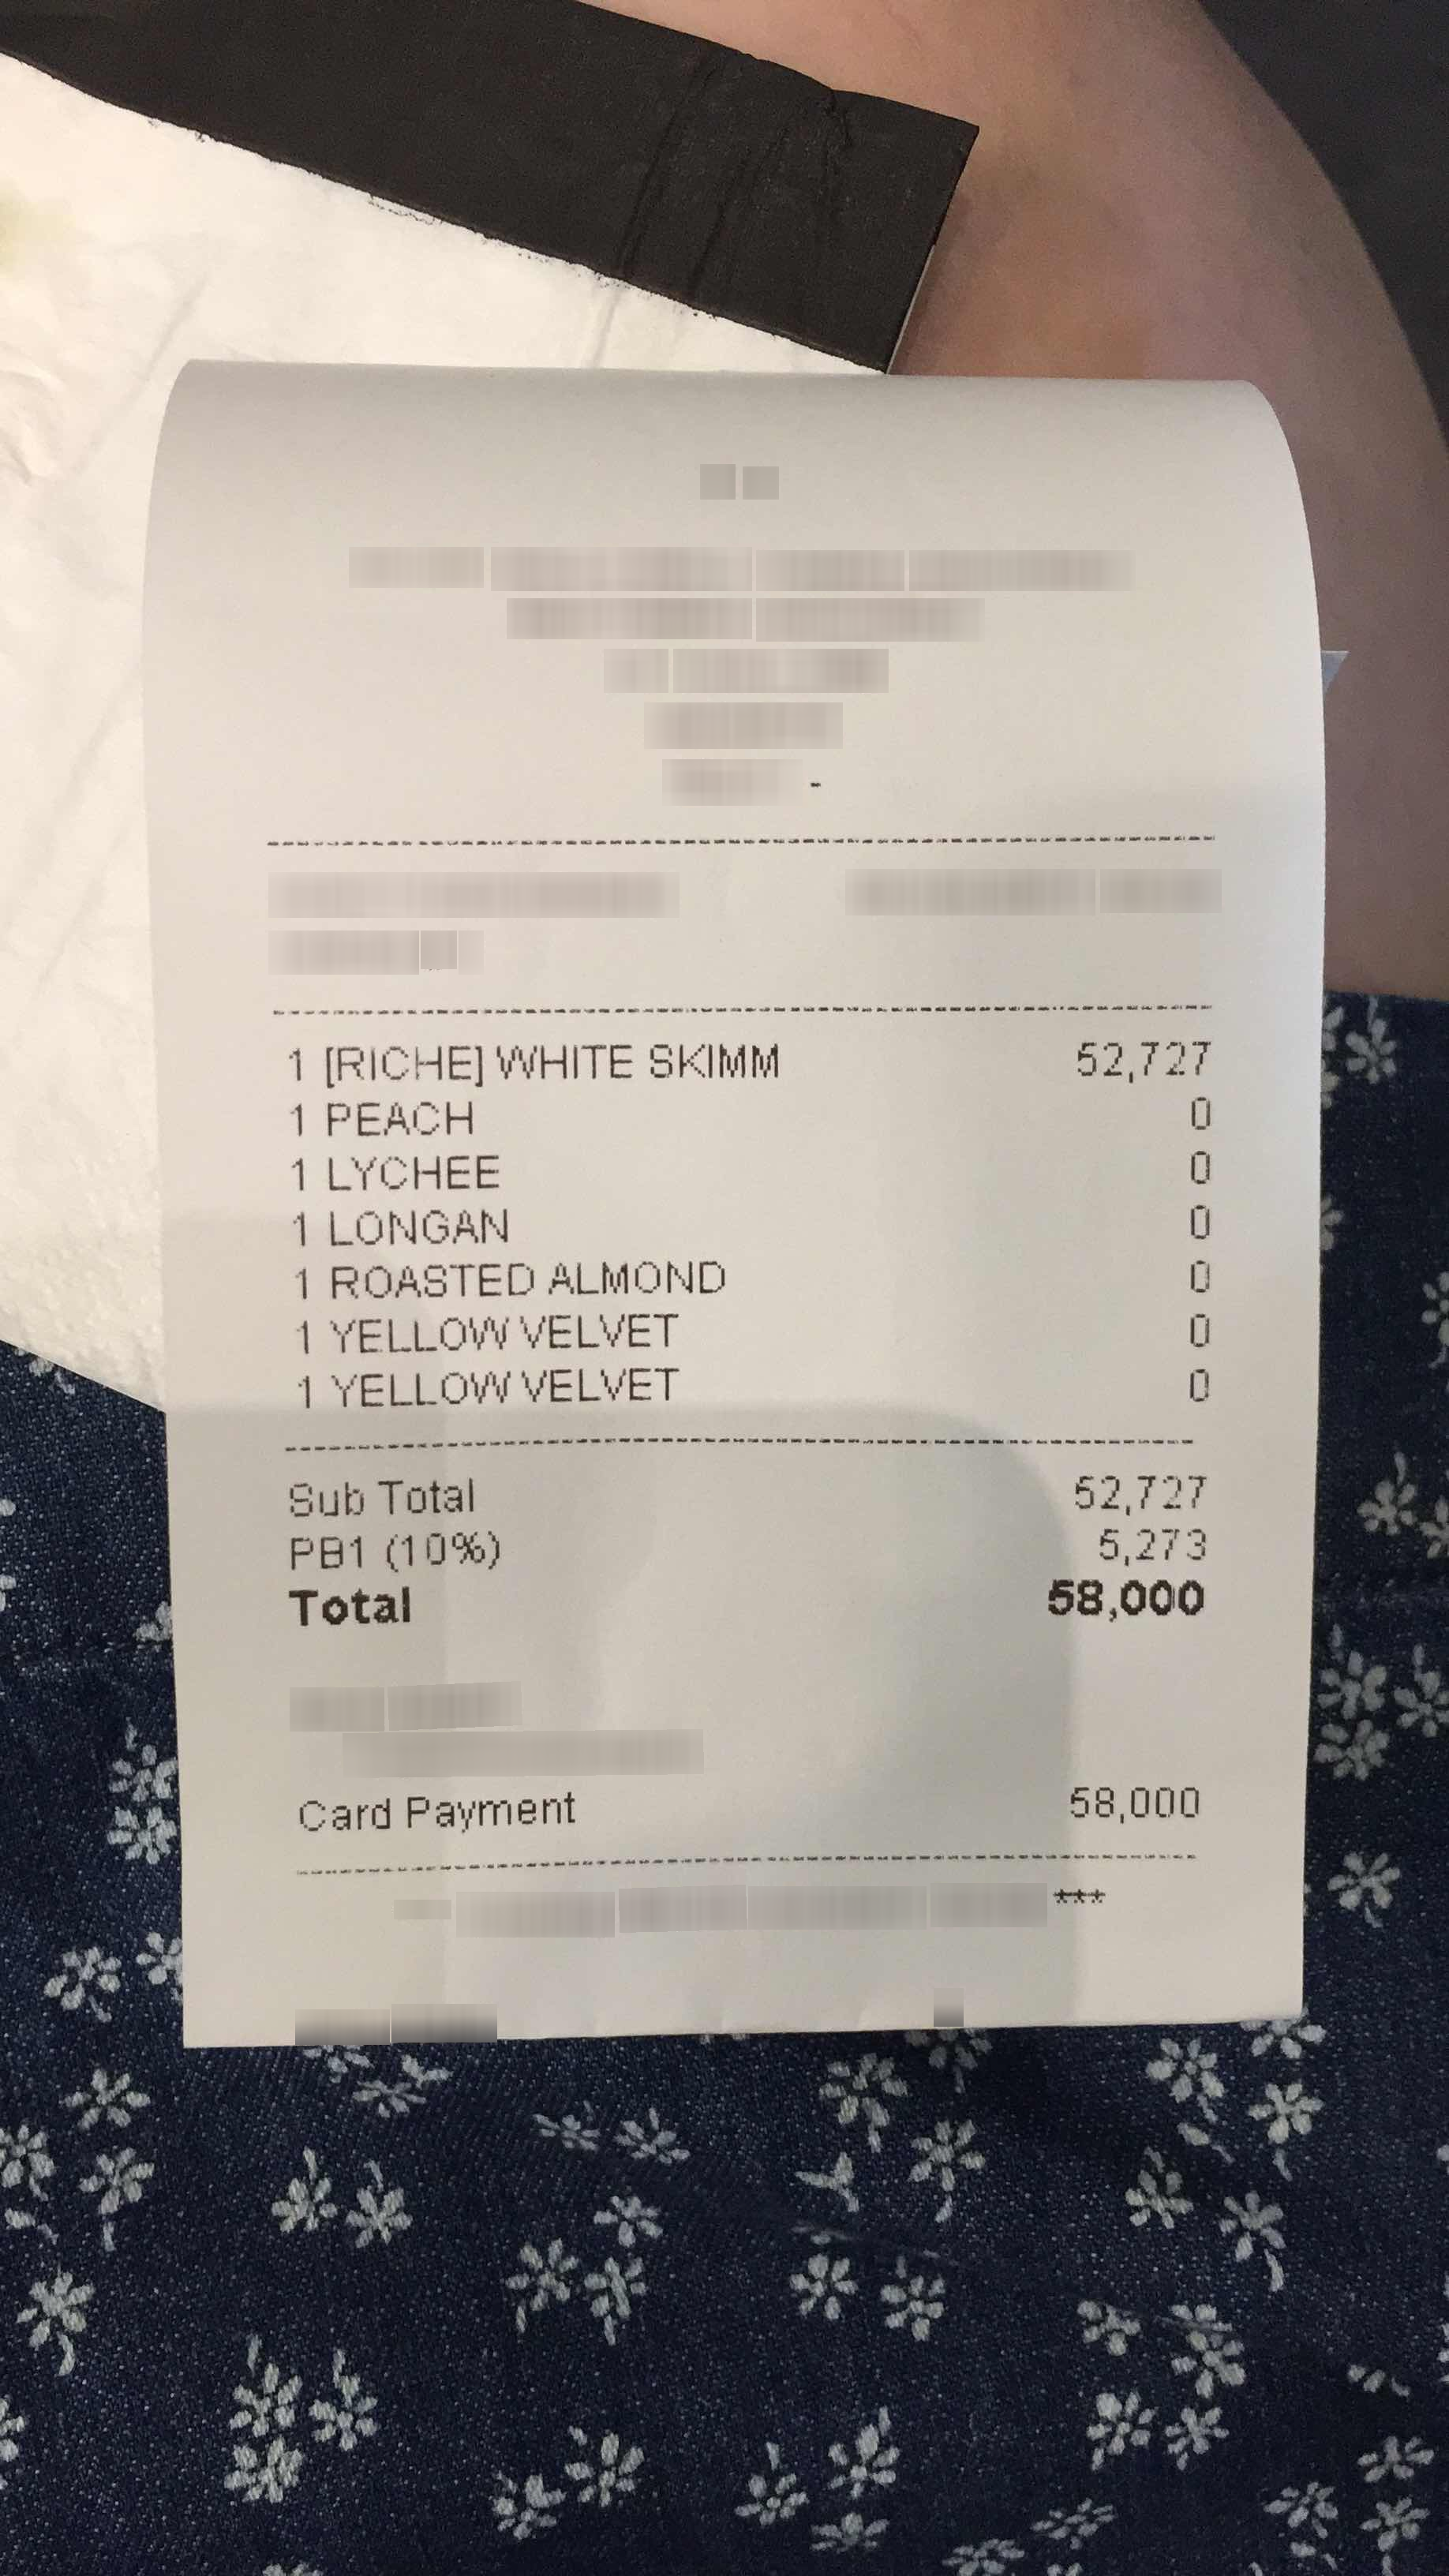
Number of items: 6
Subtotal: 52,727
Tax: 5,273
Total: 58,000
OCR text regions:
text: 1
text: [RICHE]
text: WHITE
text: SKIMM
text: 52,727
text: 1
text: PEACH
text: 0
text: 1
text: LYCHEE
text: 0
text: 1
text: LONGAN
text: 0
text: 1
text: ROASTED
text: ALMOND
text: 0
text: 1
text: YELLOW VELVET
text: 0
text: 1
text: YELLOW VELVET
text: 0
text: Sub
text: Total
text: 52,727
text: PB1
text: (10%)
text: 5,273
text: Total
text: 58,000
text: Card
text: Payment
text: 58,000